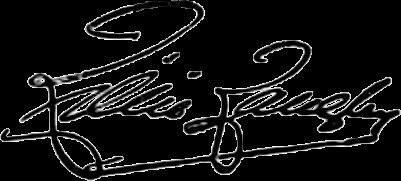
Signature of: lillie langtry